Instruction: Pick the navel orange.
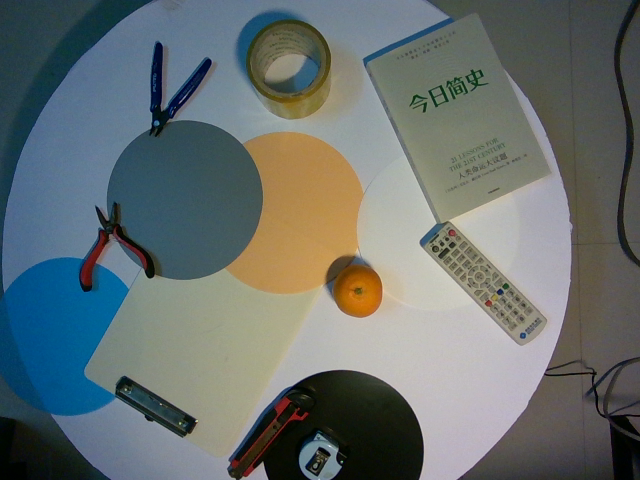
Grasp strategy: vertical